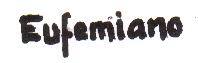
Signature of: eufemiano sánchez gómez